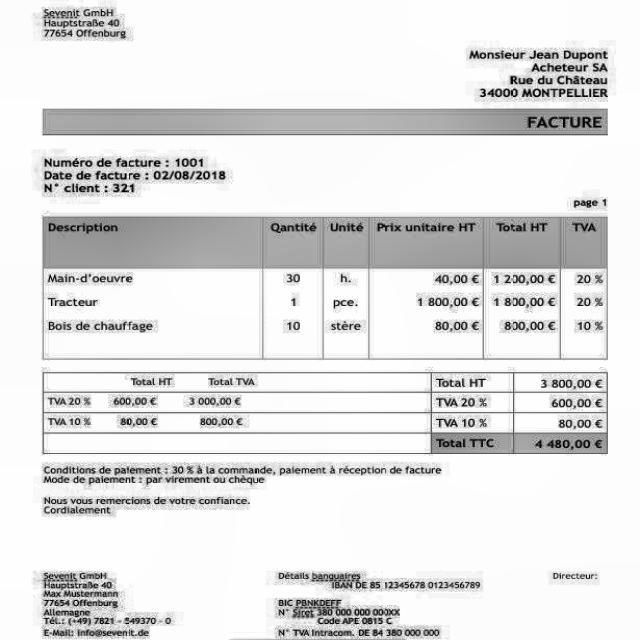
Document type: Invoice